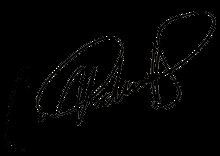
Signature of: carrie underwood